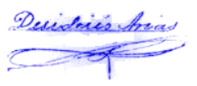
Signature of: desiderio arias